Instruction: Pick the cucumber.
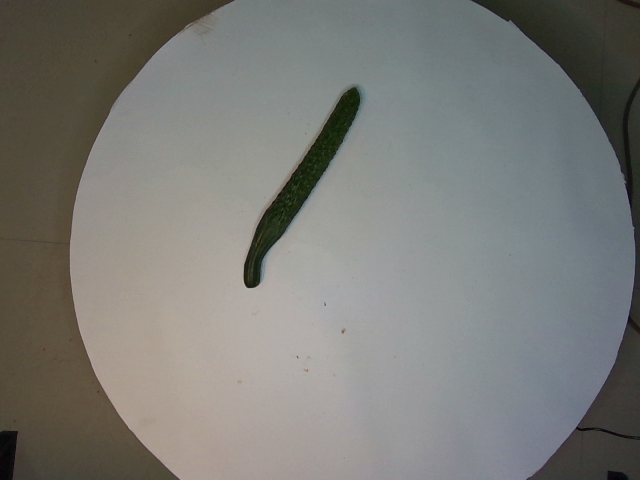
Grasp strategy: vertical